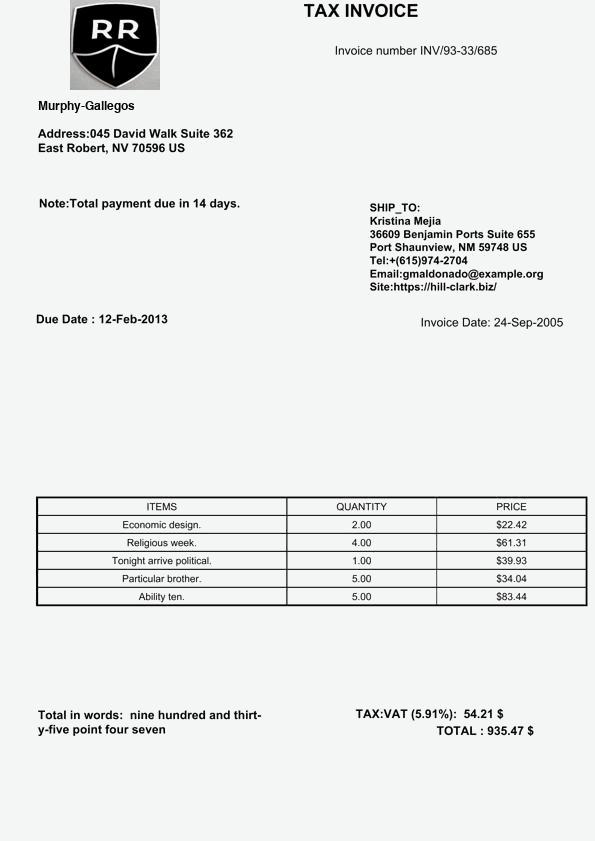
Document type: Invoice